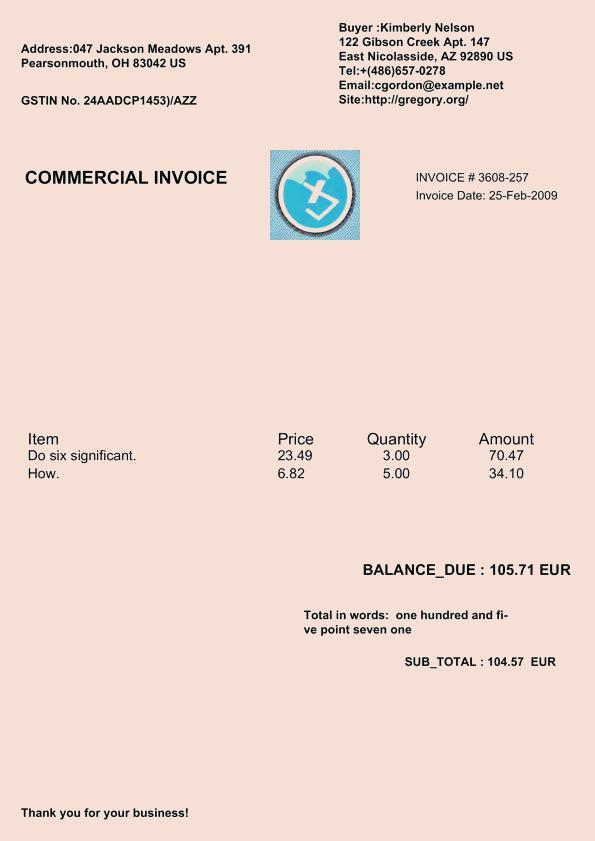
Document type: Invoice